Question: What type of tax is indicated in the document, personal property or real estate?
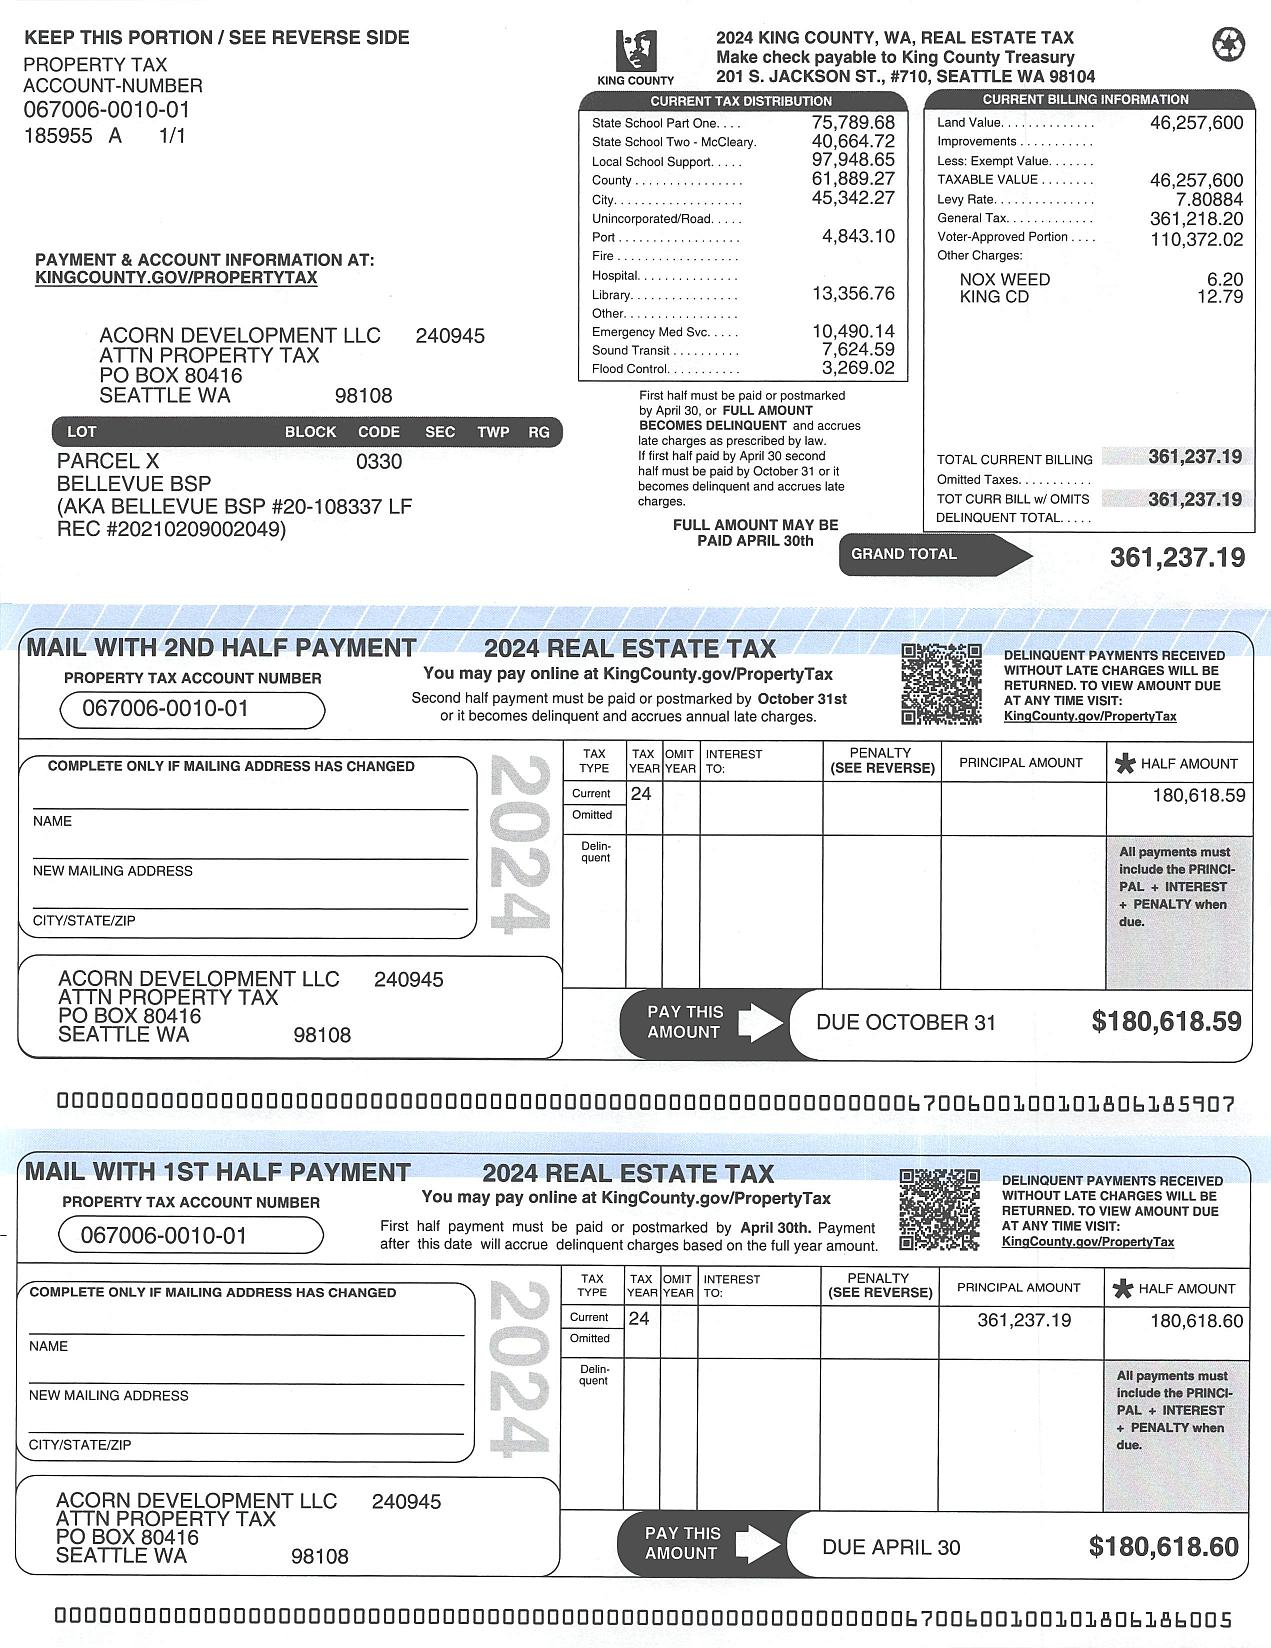
Answer: "Real Estate Tax"